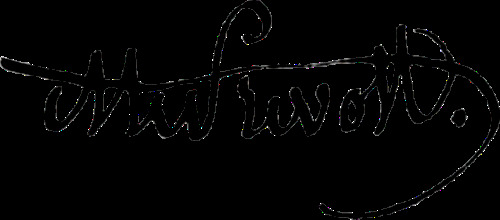
Signature of: auguste le prévost